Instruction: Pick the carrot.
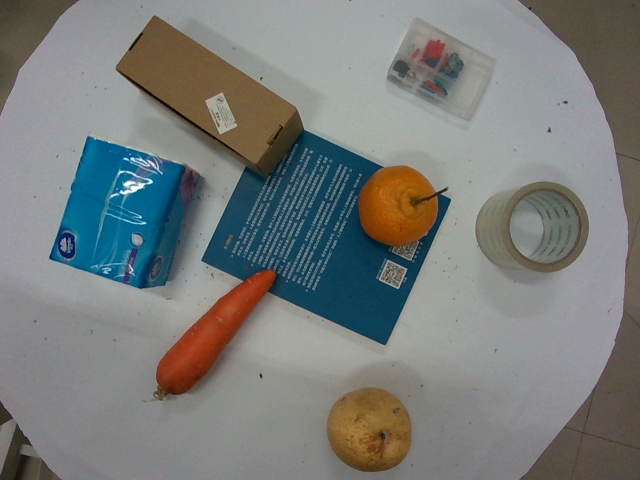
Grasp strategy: vertical